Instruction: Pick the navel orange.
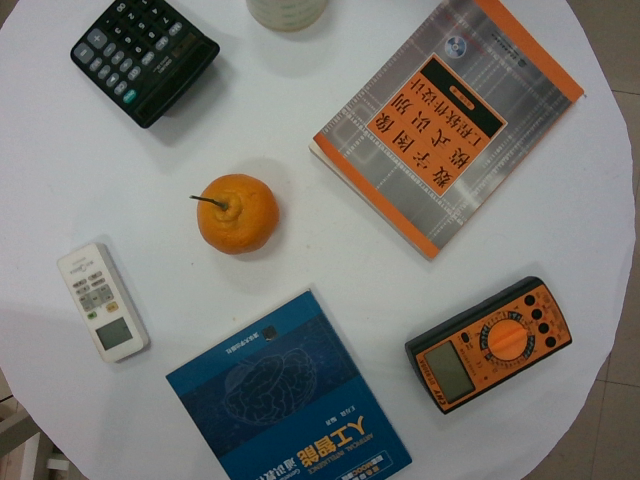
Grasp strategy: vertical